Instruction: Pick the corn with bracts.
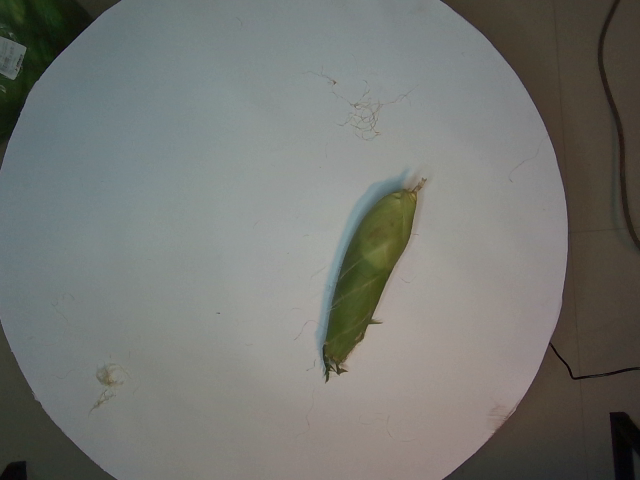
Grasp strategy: vertical